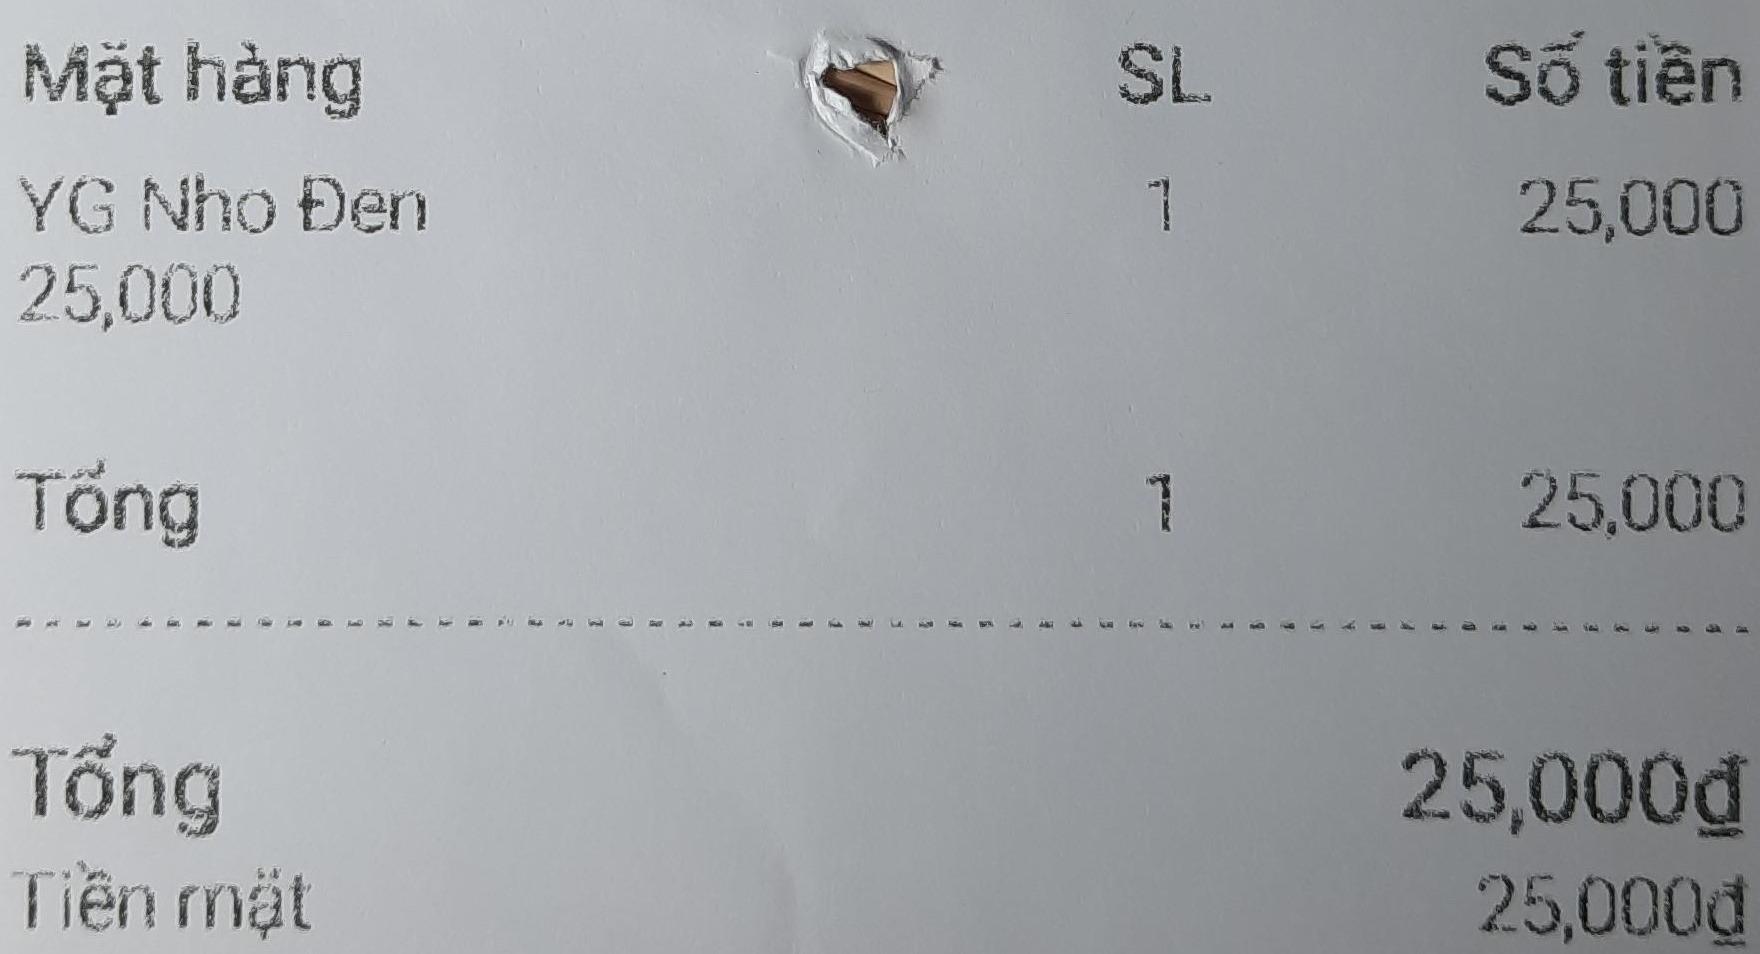
<table>
<tr>
<th>Mặt hàng</th>
<th>SL</th>
<th>Số tiền</th>
</tr>
<tr>
<td>YG Nho Đen</br>25,000</td>
<td>1</td>
<td>25,000</td>

<tr>
<td>Tổng</td>
<td>1</td>
<td>25,000</td>
</tr>
</table>

Tổng 25,000đ
Tiền mặt 25,000đ